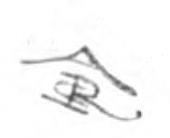
Signature of: carl reinhardt